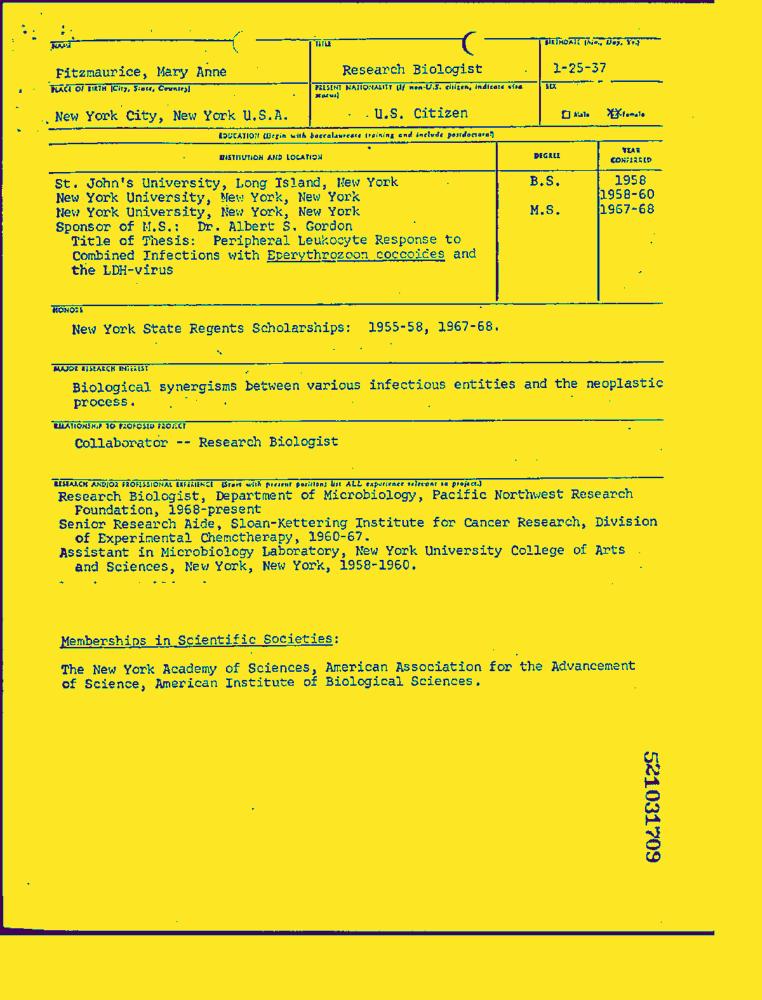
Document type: Resume-Doc